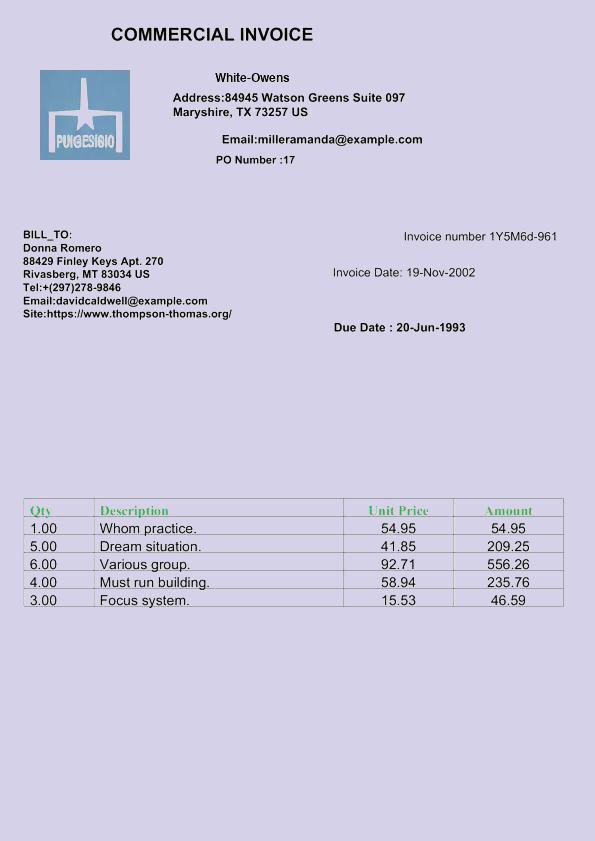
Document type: Invoice